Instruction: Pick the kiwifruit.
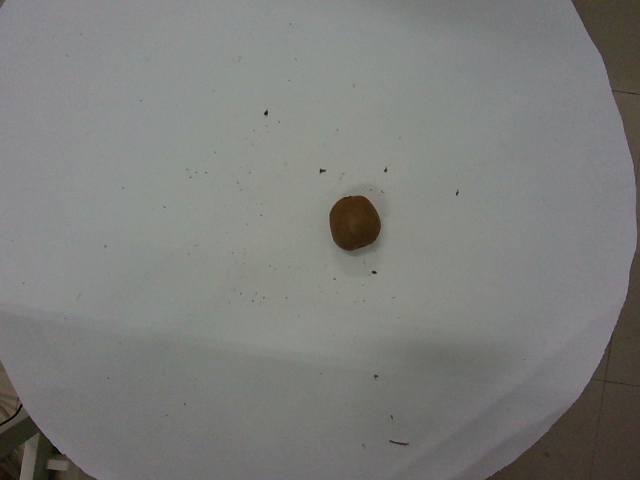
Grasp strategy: vertical